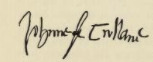
Signature of: john cullen